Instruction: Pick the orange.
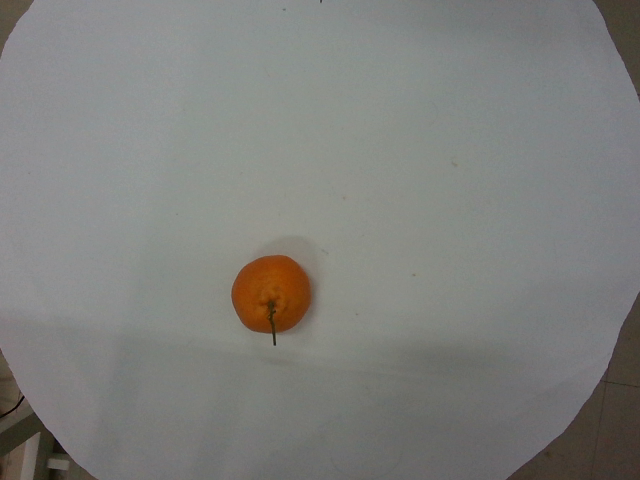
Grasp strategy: vertical